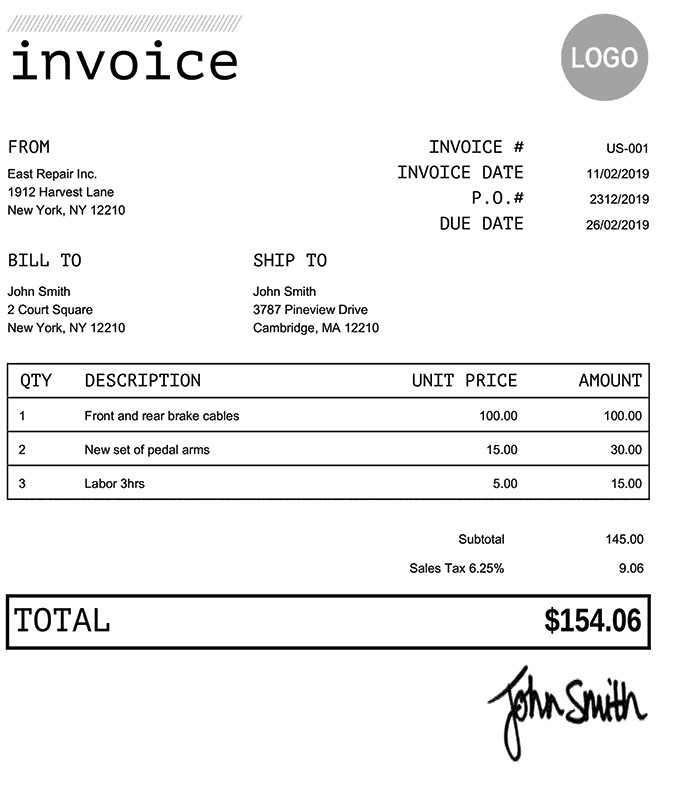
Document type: Invoice